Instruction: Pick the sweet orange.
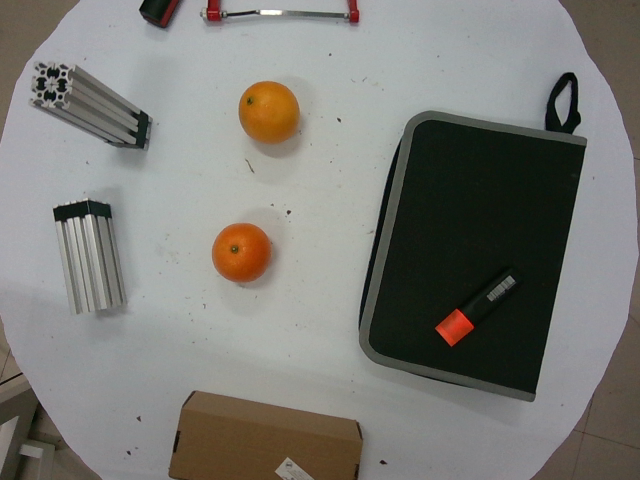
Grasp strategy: vertical